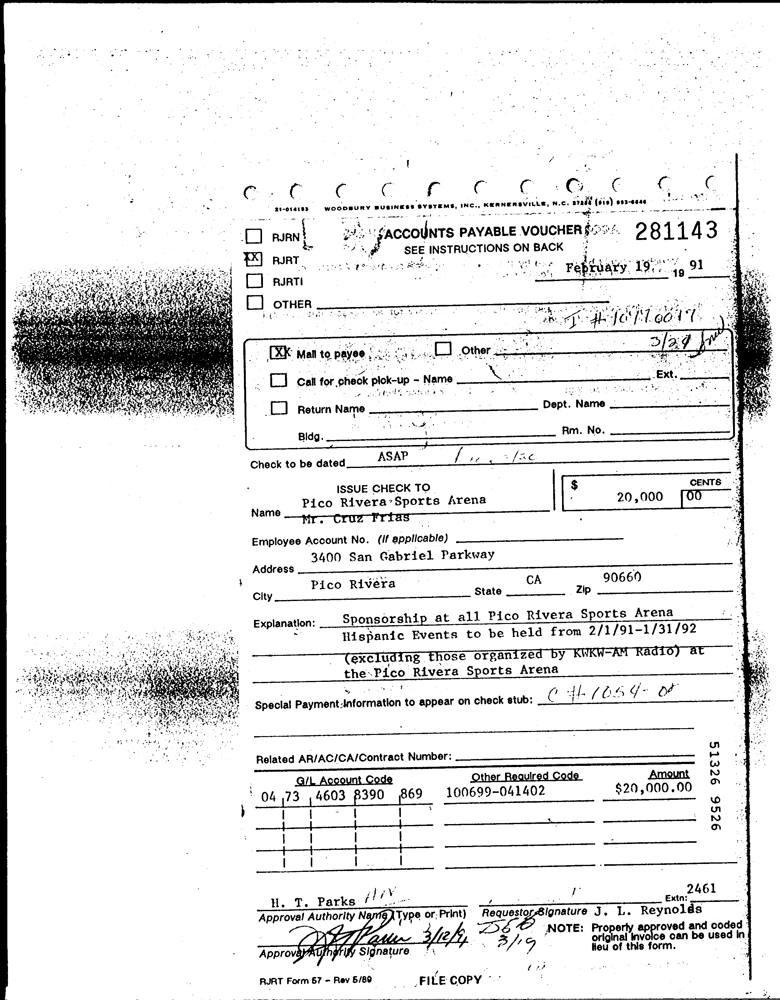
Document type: Invoice